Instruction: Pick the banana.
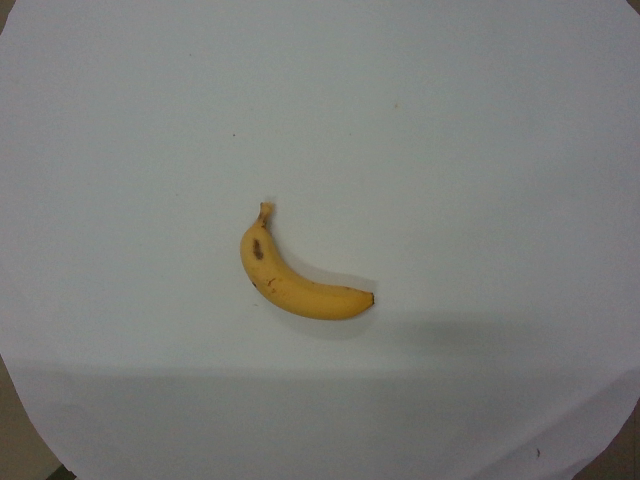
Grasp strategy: vertical